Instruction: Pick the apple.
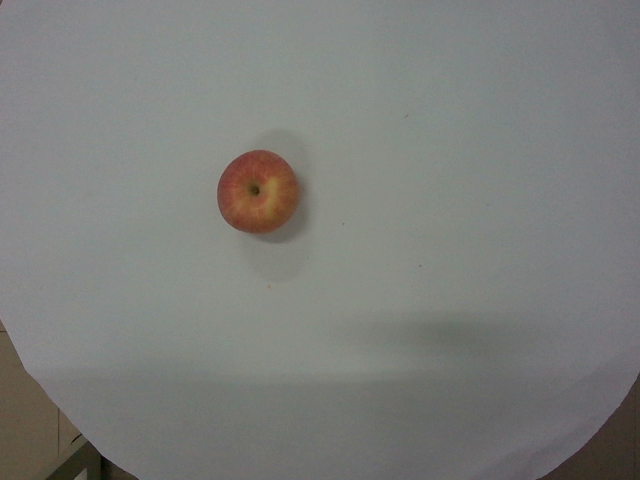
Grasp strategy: vertical